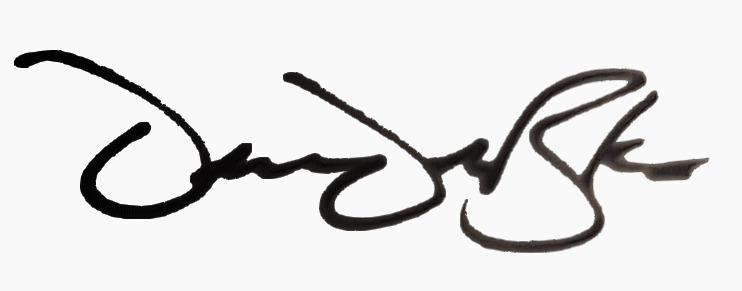
Signature of: dean deblois